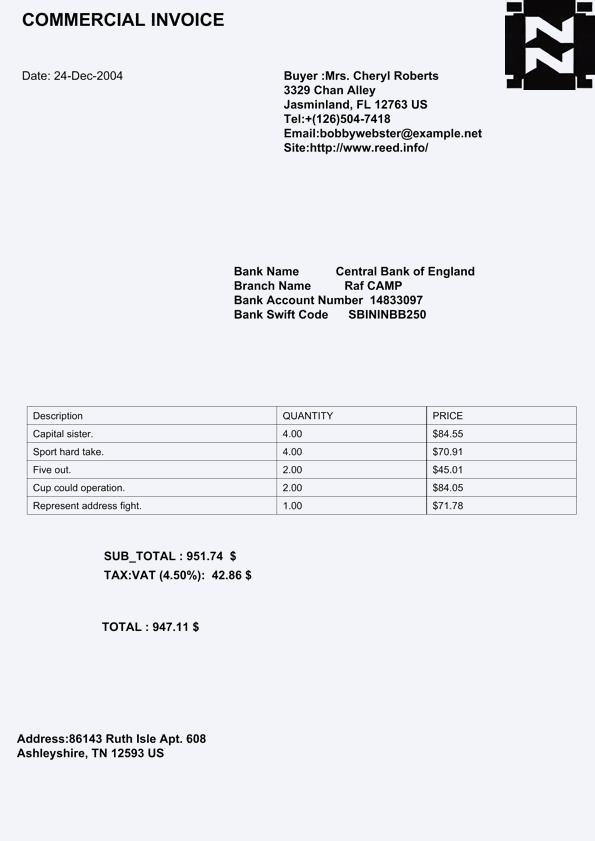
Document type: Invoice